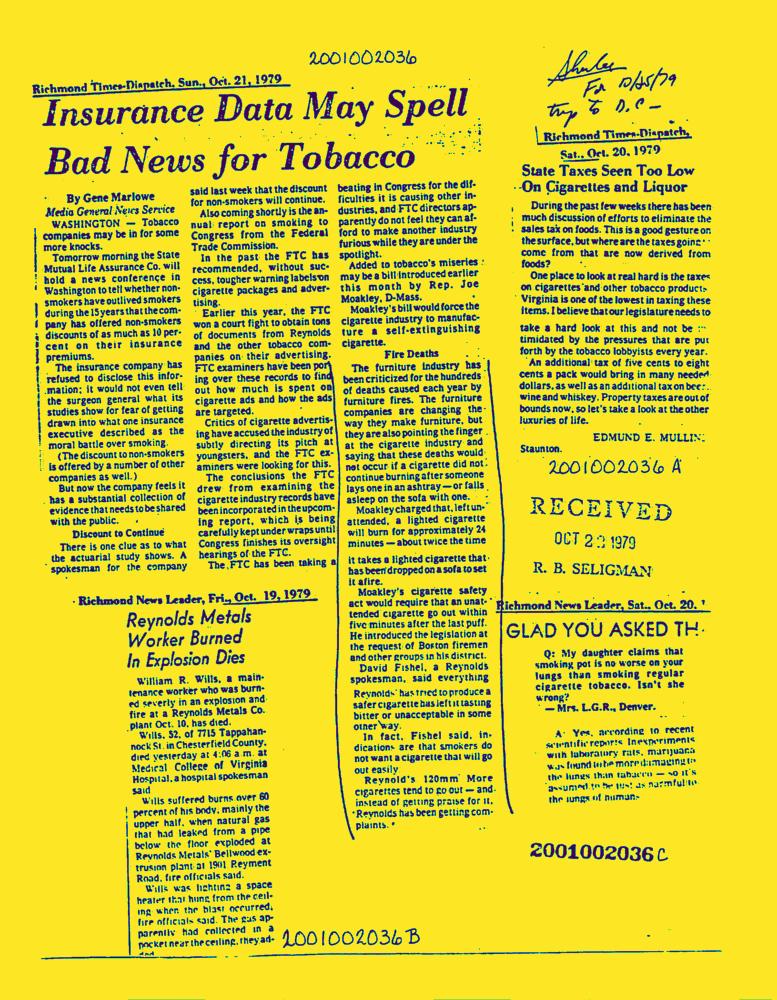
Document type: News-Article